Question: How is the property described in the document?
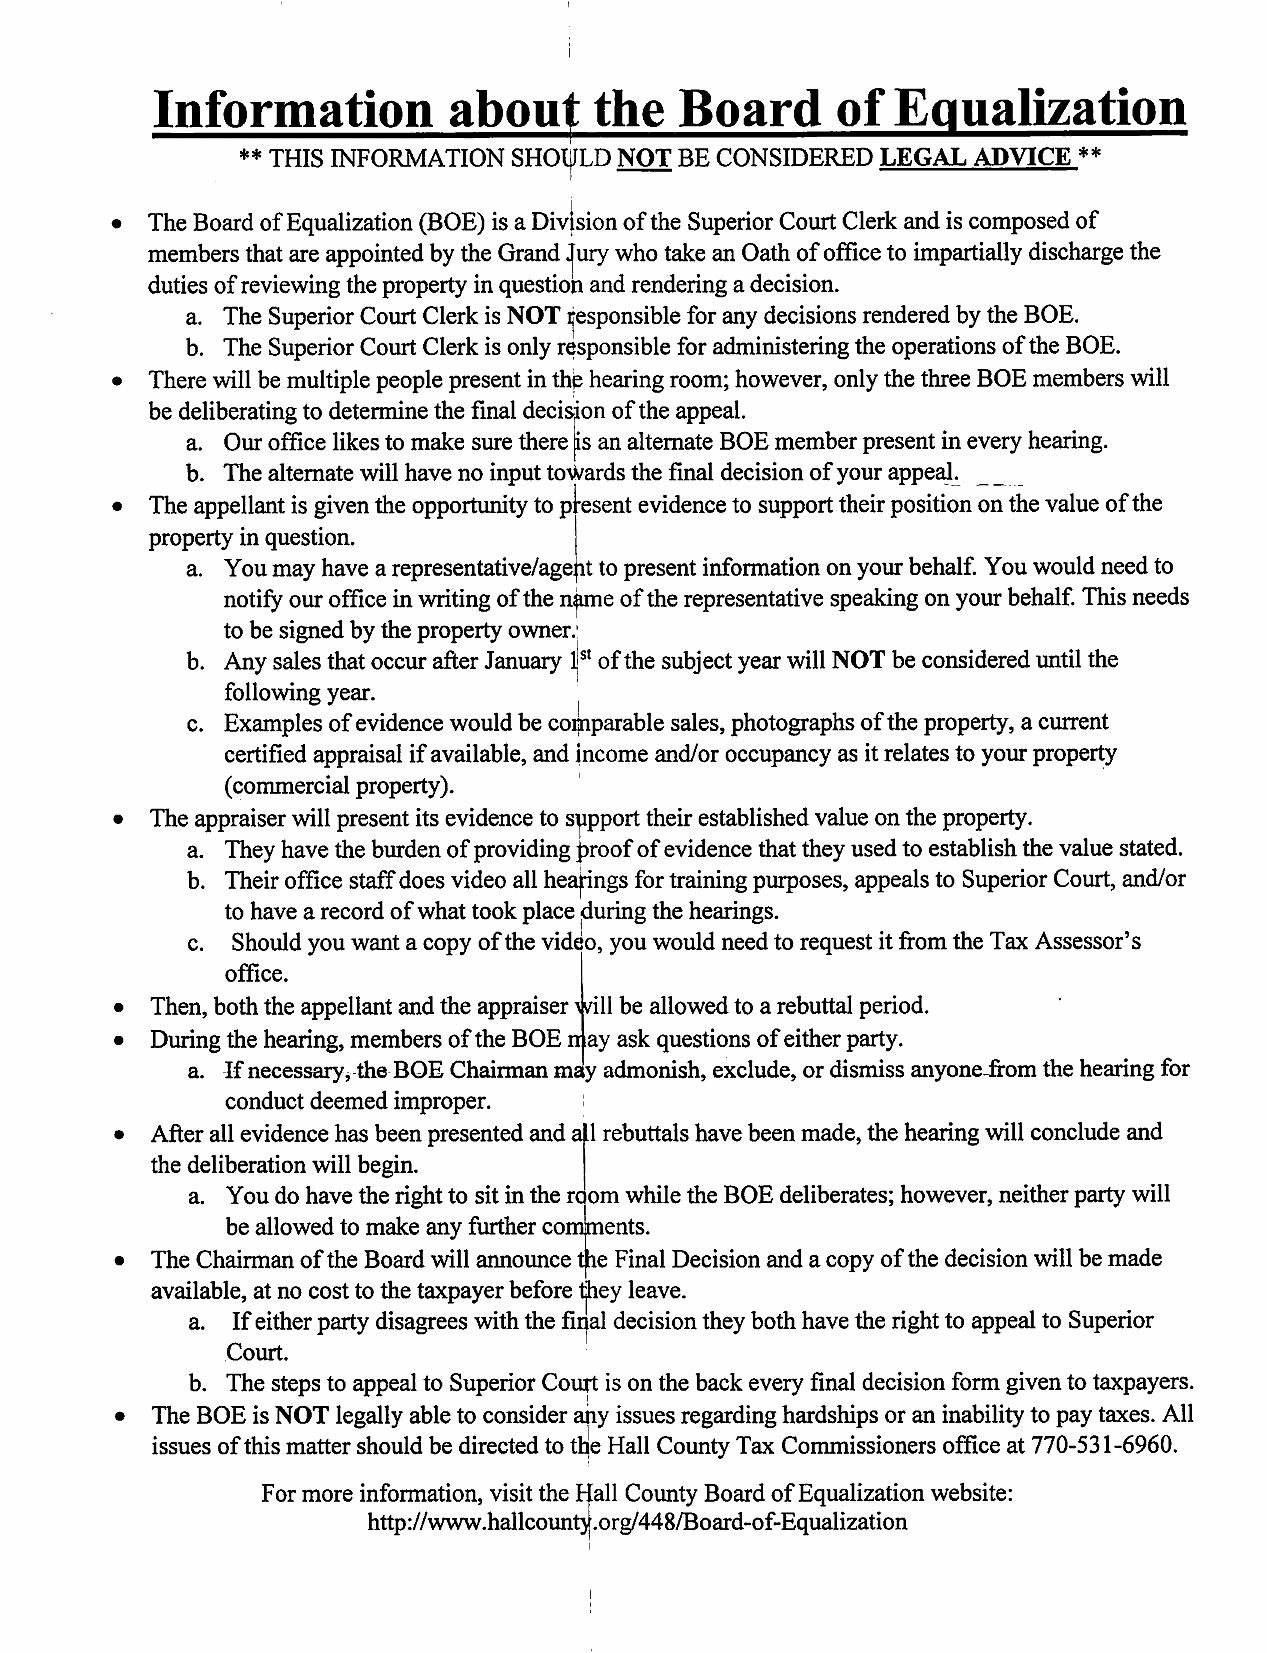
Answer: "commercial property"